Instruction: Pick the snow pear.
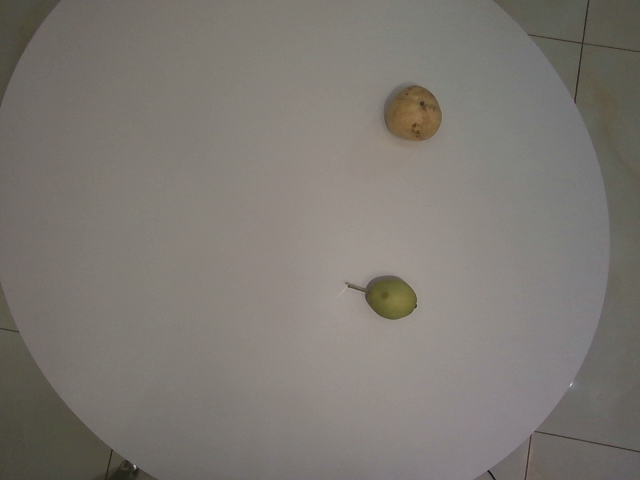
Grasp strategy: vertical